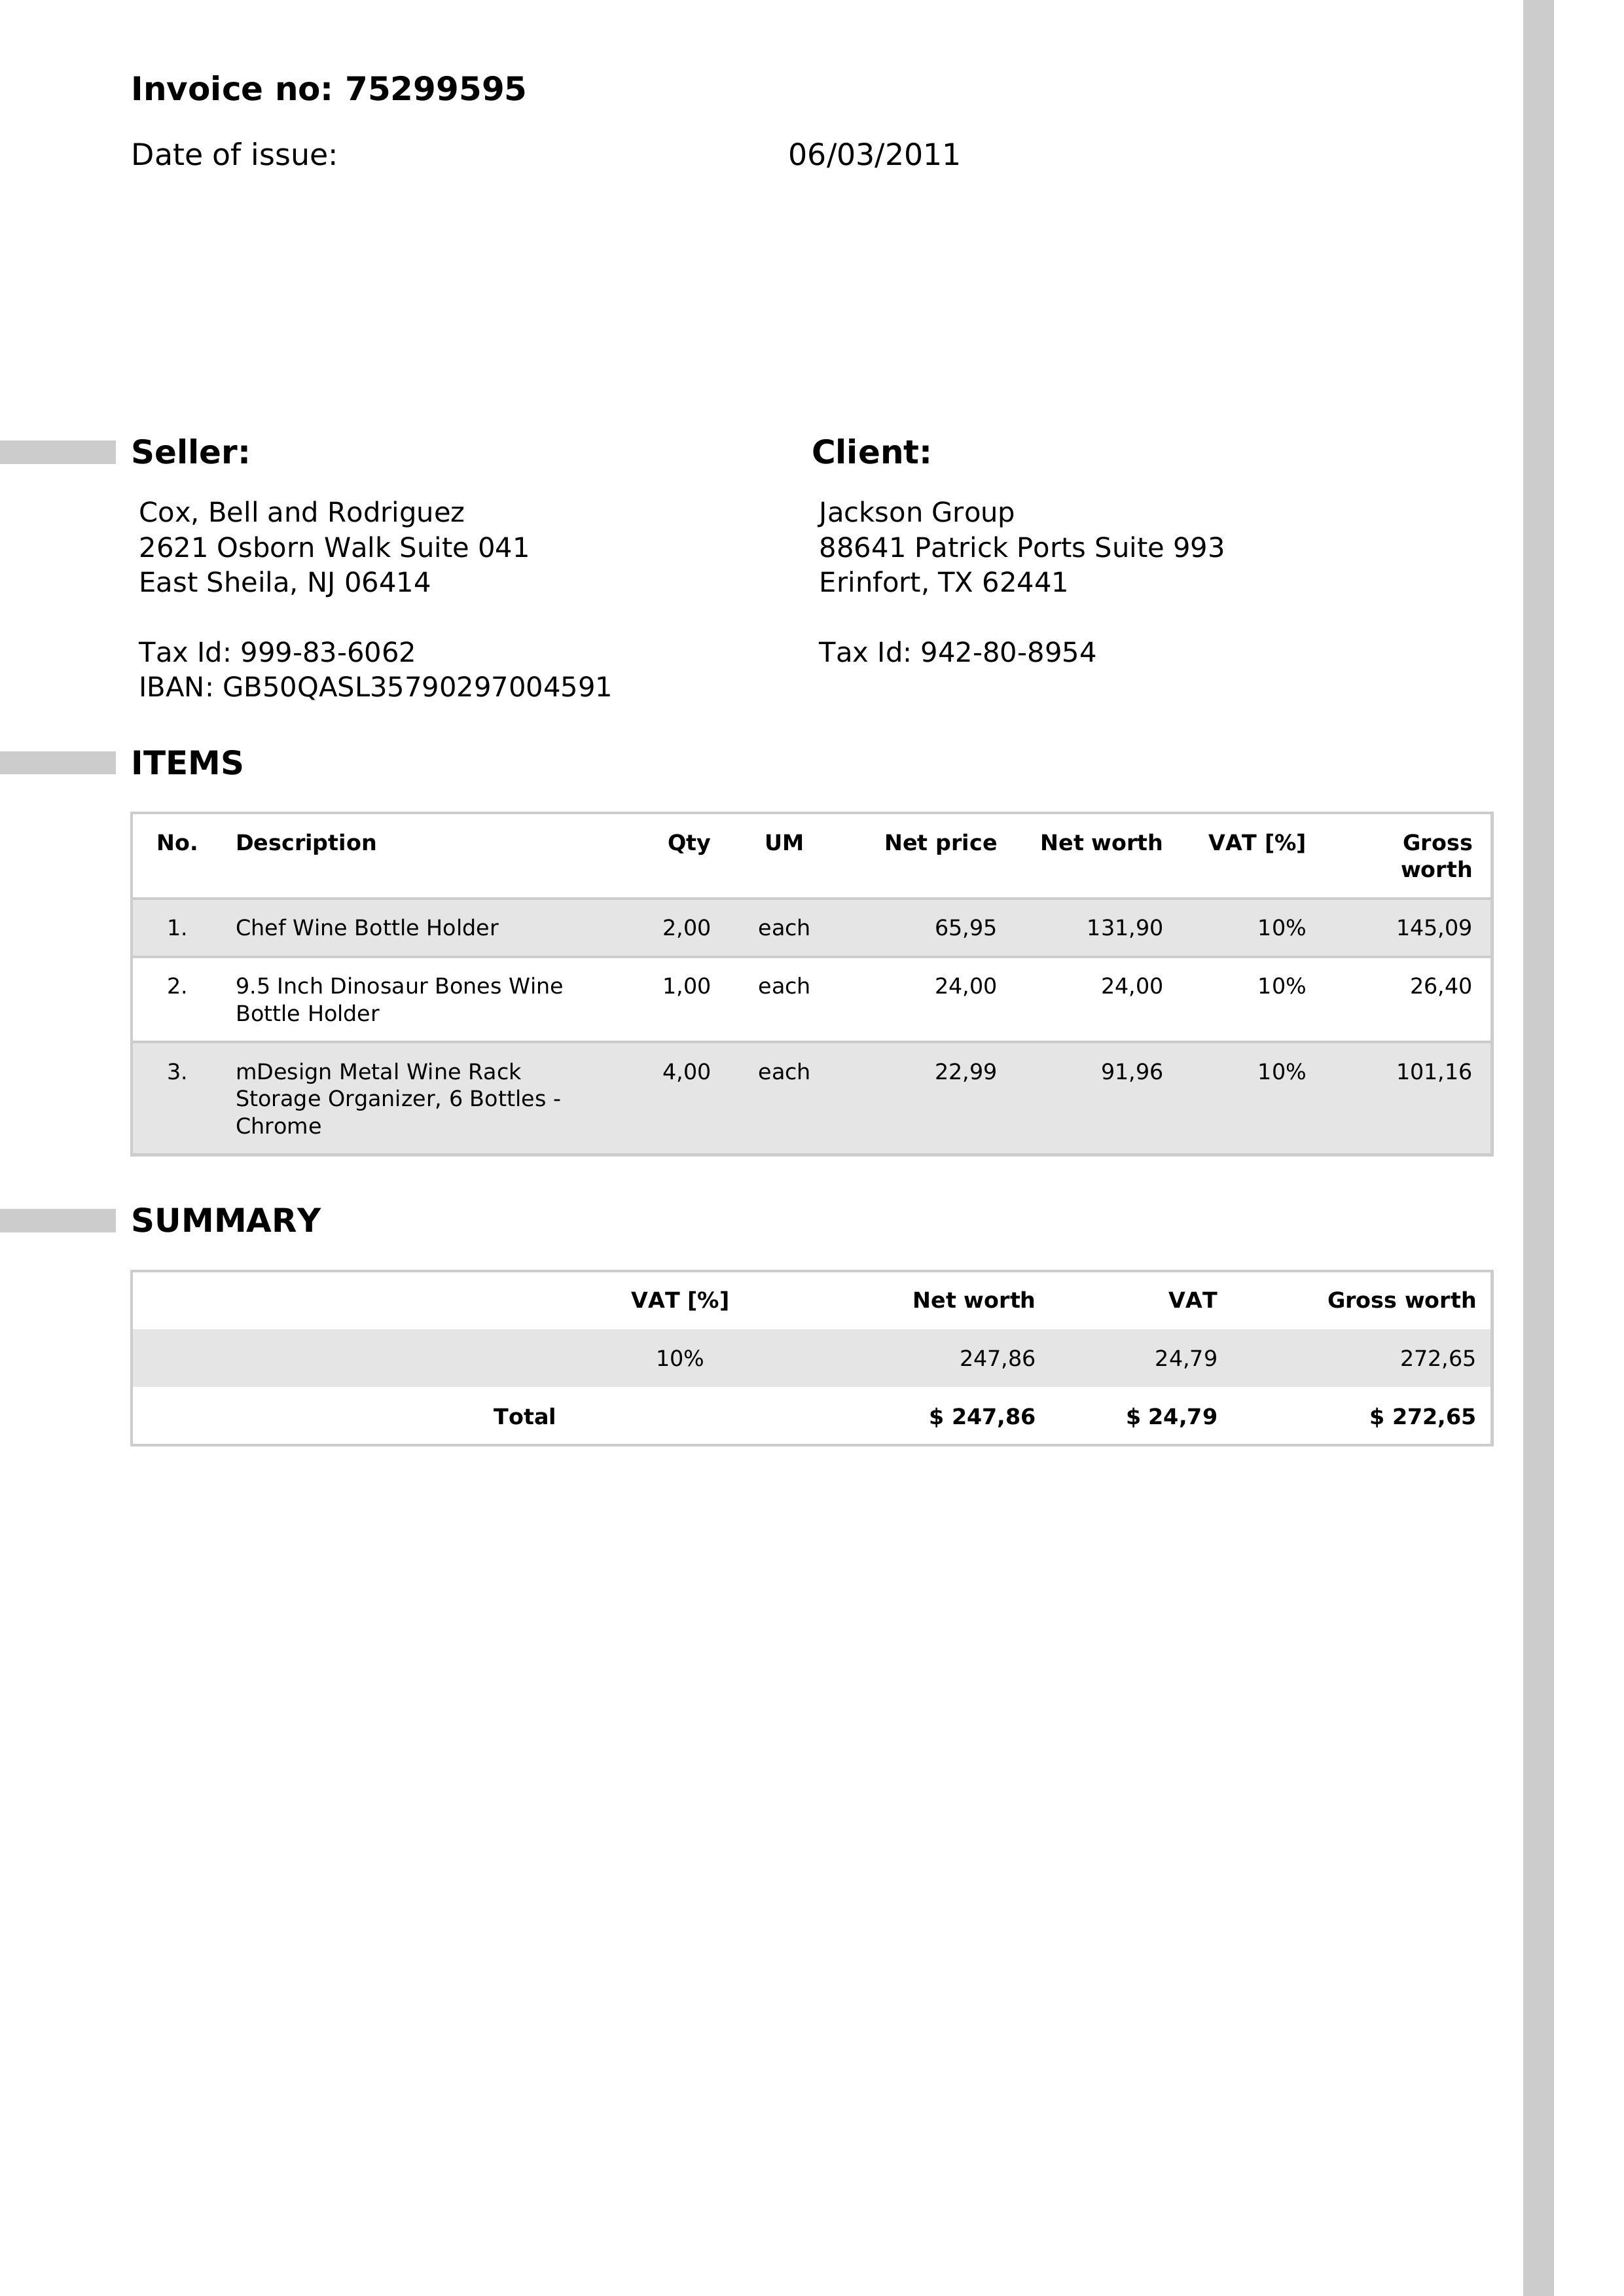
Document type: Invoice